Question: What is the potential diagnosis?
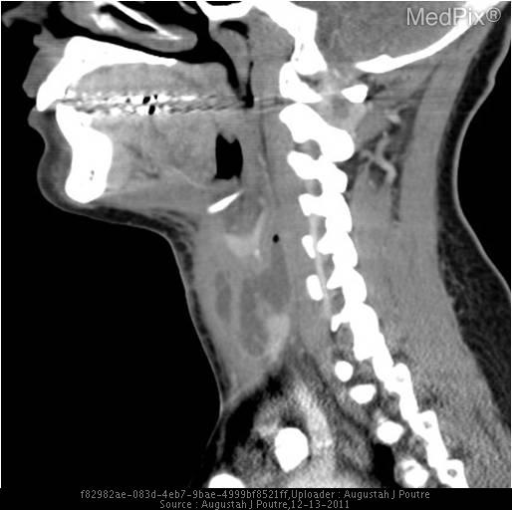
Answer: The possible diagnosis includes Deep space neck abscess
Necrotic lymph node
Infrahyoid thyroglossal duct cyst
Thyroid abscess
Squamous cell carcinoma
Thyroid carcinoma with local spread.